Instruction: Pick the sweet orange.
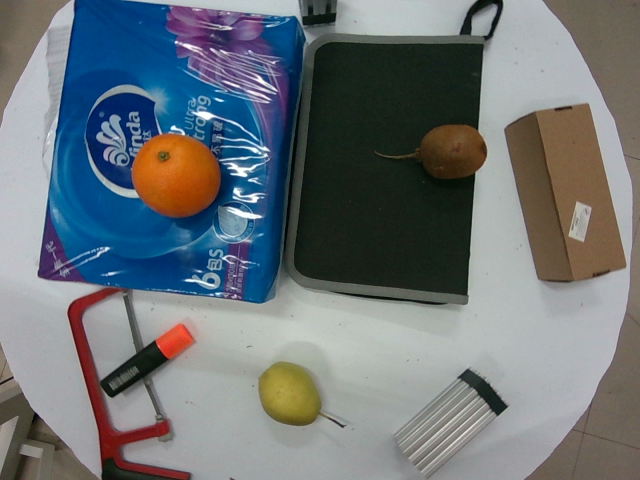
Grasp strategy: vertical